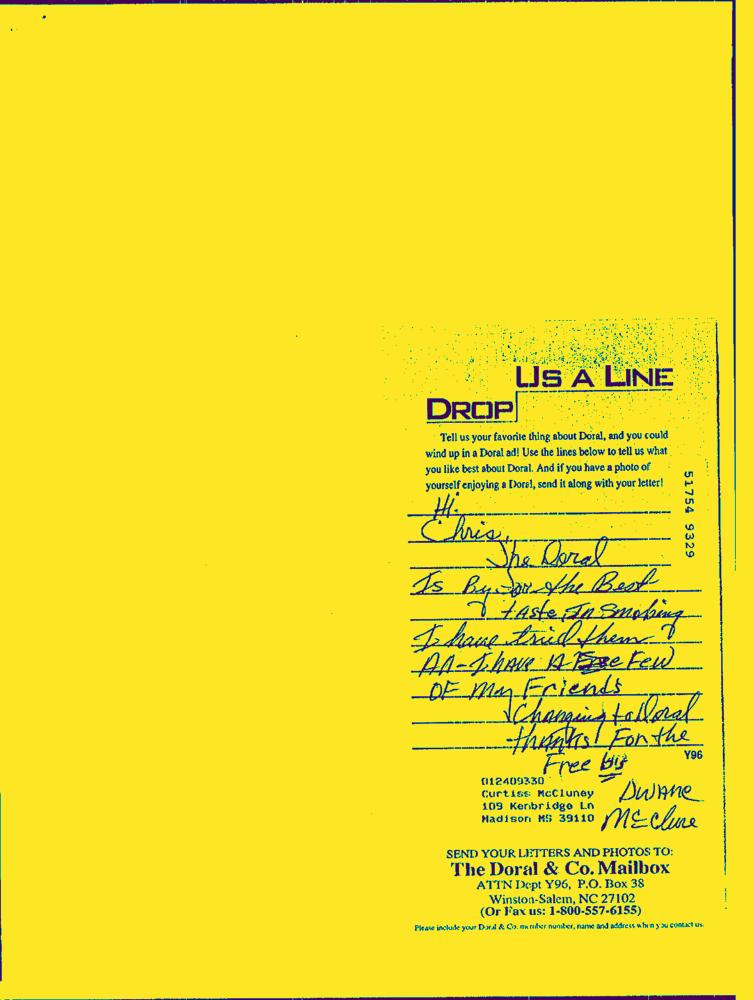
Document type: Hand-Written